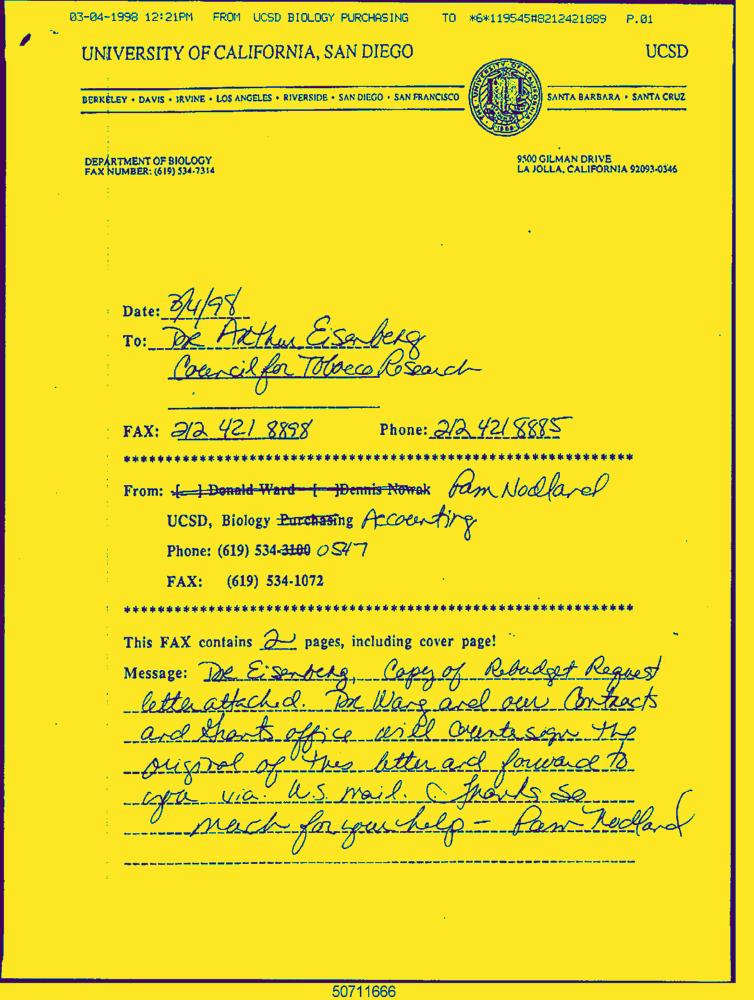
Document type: Letter-Doc